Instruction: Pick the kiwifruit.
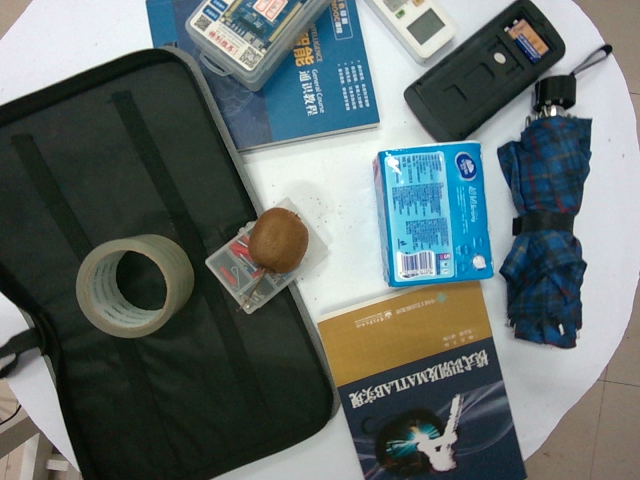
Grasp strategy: vertical